Question: Talk about the condition:
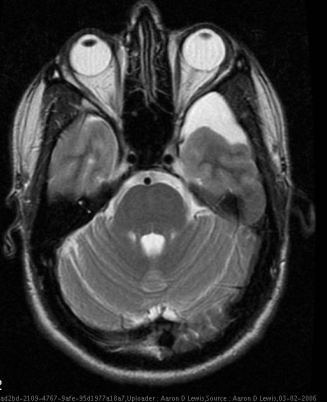
Answer: The disease is discussed as: True cysts of the CNS are named by their lining.  Arachnoid cysts - sometimes called "intra-arachnoid cysts" - are fluid filled spaces (containing CSF).  They may be congenital or acquired.  The most common location is in the middle cranial fossa.

So-called "secondary" or "acquired" arachnoid cysts may develop in relation to slowly growing extraaxial neoplasms, like meningioma and Schwannoma.

Arachnoid cysts are common and many if not most are discovered as asymptomatic incidental findings.  A large study of almost 12,000 children (under nineteen) found a prevalence of 2.6% (309/11,738 pts.).  They were more common in boys.

A subset of 111 were followed for a mean of 3.5 years:
11/111 increased in size (all these pts. < 4 yrs old)
13/111 decreased
87/111 did not change

PMID: 20515330